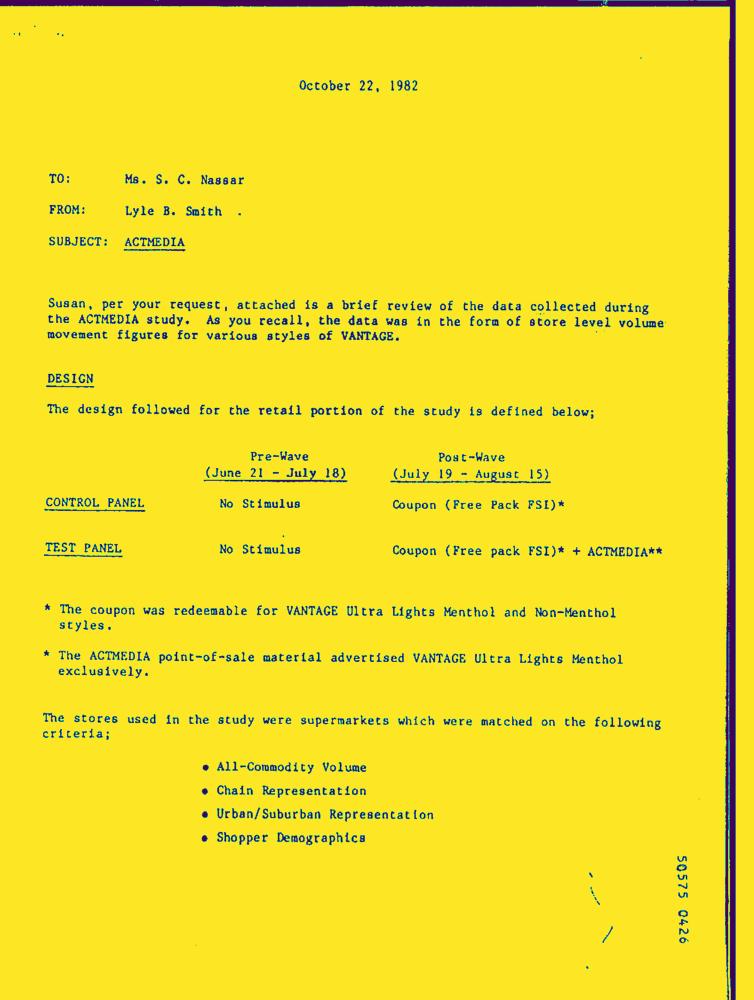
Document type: Letter-Doc